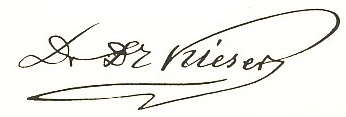
Signature of: dietrich georg von kieser